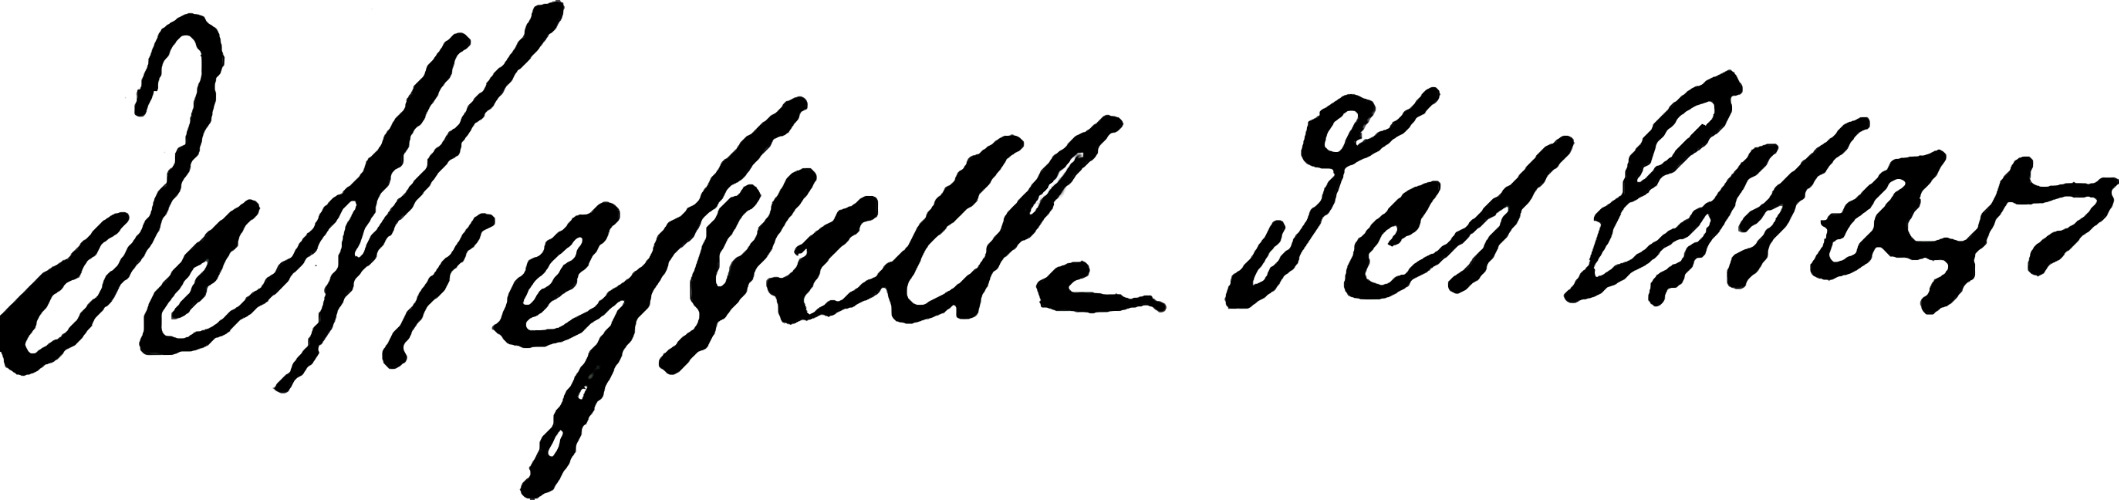
Signature of: jean louis de viefville des essarts